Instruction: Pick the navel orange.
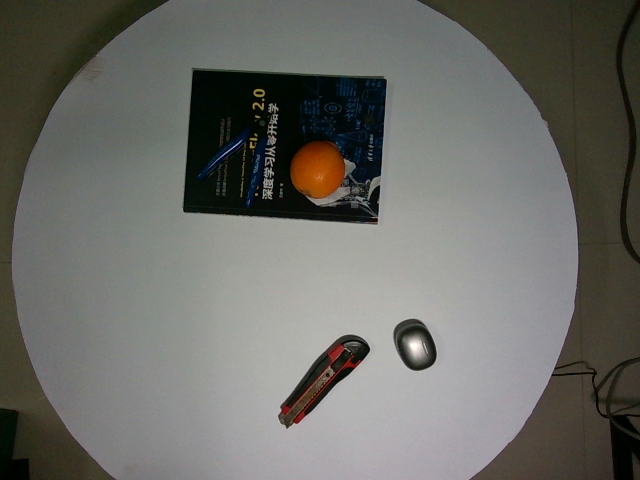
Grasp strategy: vertical